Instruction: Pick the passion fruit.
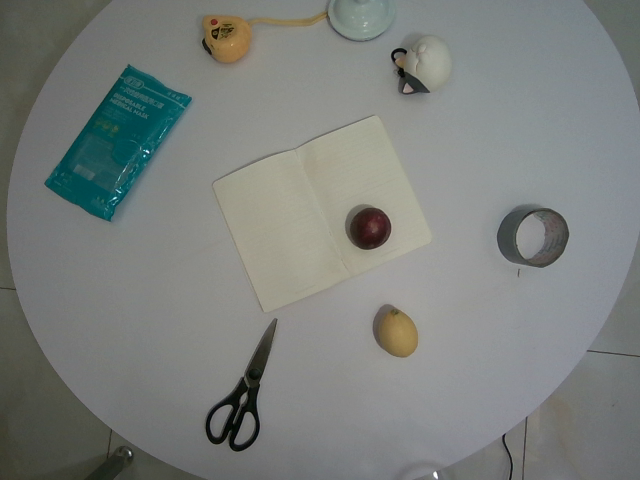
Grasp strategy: vertical